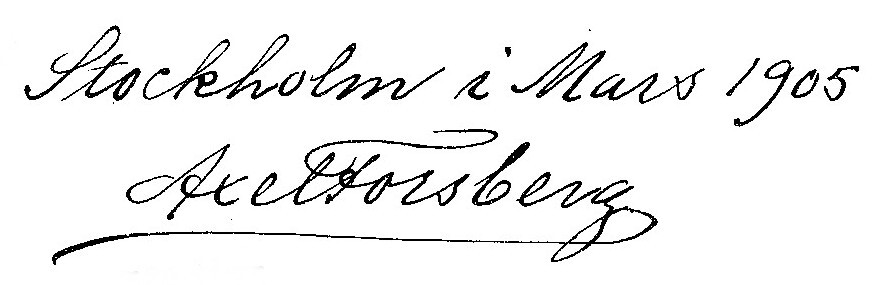
Signature of: axel viktor forsberg